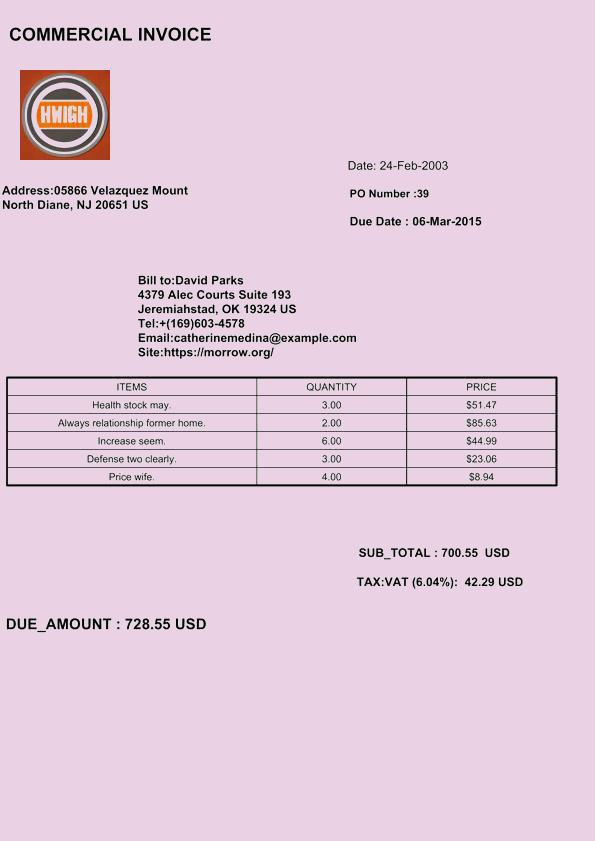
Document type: Invoice